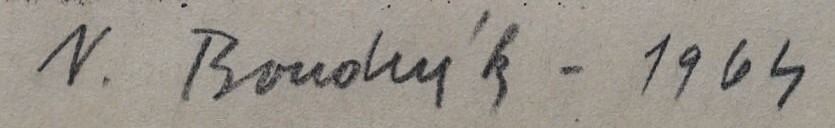
Signature of: vladimír boudník